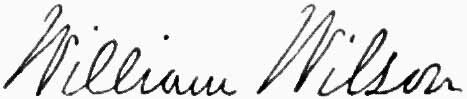
Signature of: william wilson